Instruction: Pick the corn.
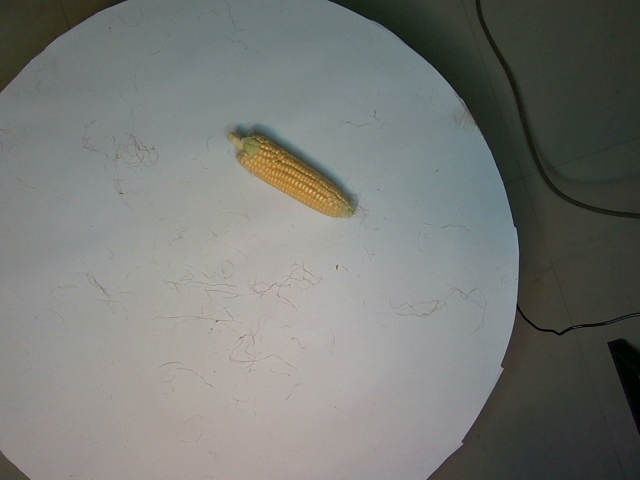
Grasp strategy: vertical